Question: What could the diagnosis suggest?
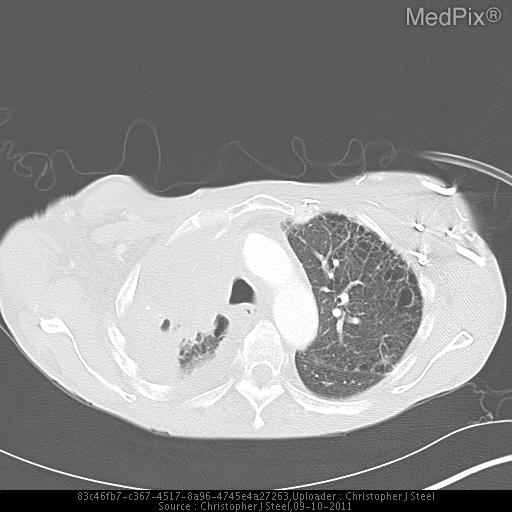
Answer: The possible diagnosis includes SVC syndrome
-malignancy related
-secondary to thrombosis
-fibrosing mediastinitis
-post-radiation fibrosis
-sarcoidosis
Inflammatory breast cancer
Pulmonary HTN.